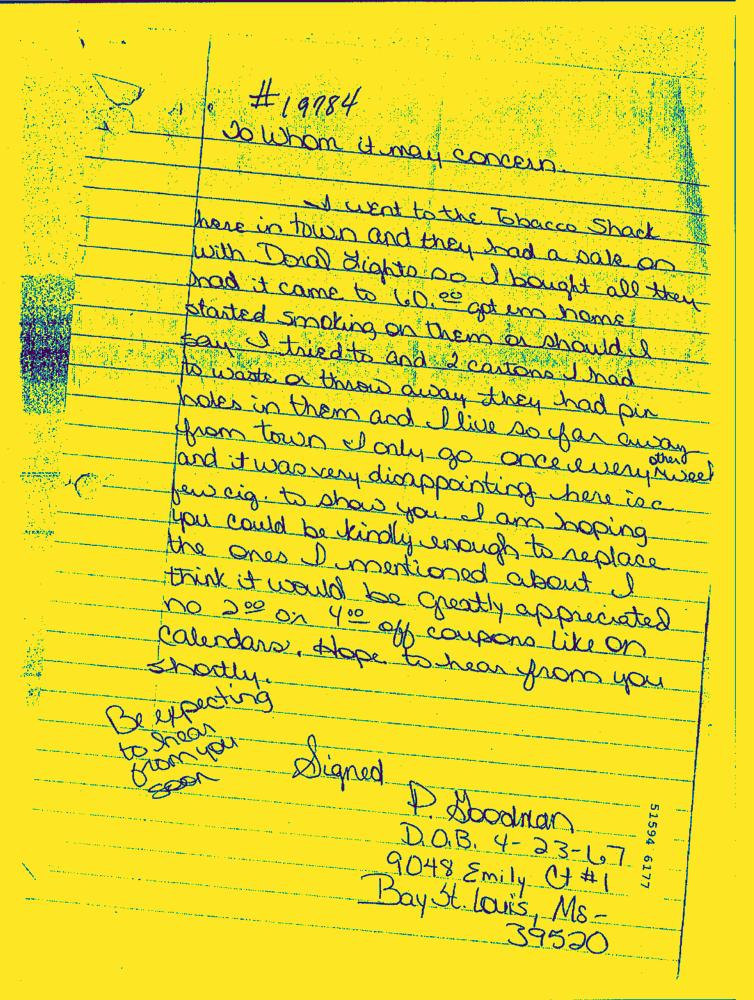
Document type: Hand-Written